Question: Which state is mentioned in the document?
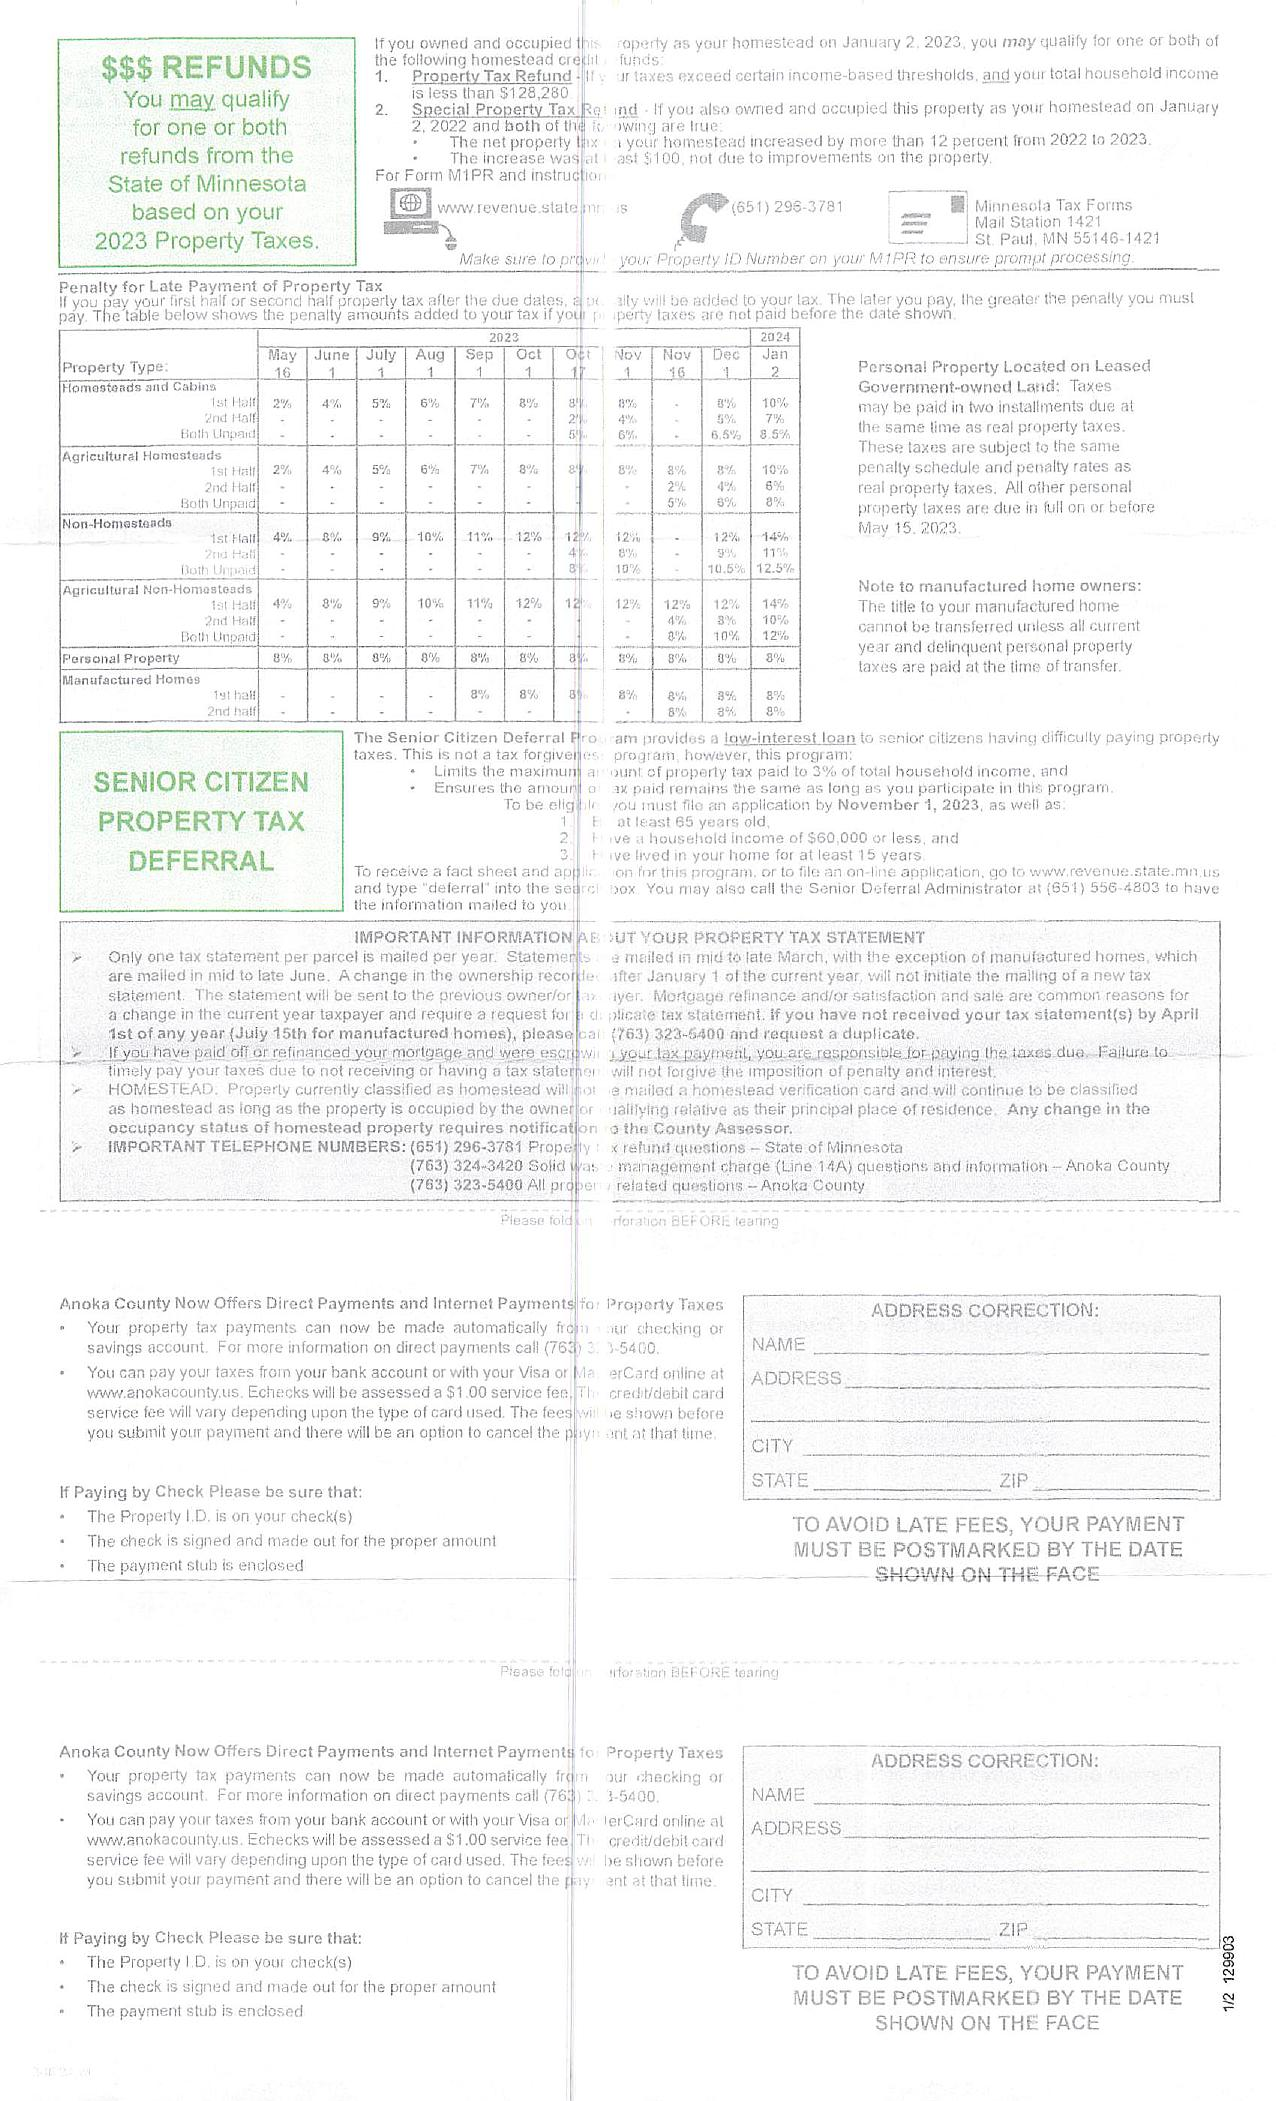
Answer: "Minnesota"